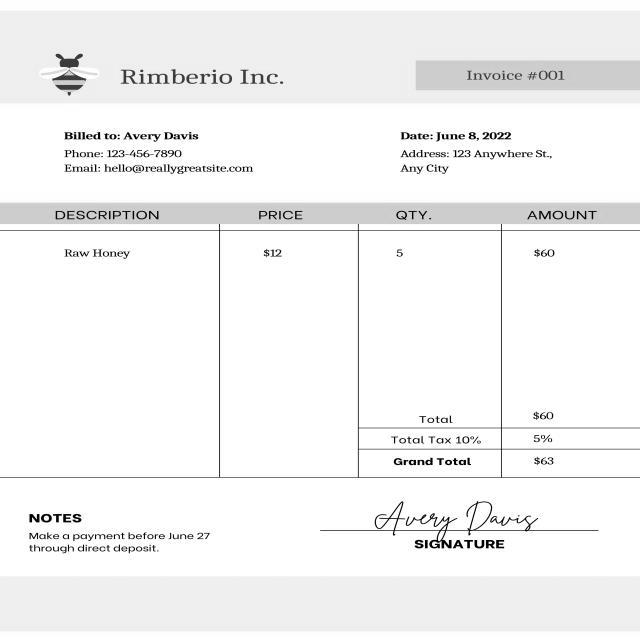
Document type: Invoice